Question: In what way does the history help explain the case?
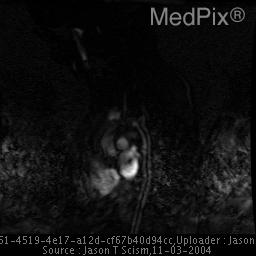
Answer: The patient's history of This case is based on a 3 year old female who at the age of 18 months underwent surgical resection with end-to-end repair of a mild preductal coarctation of the aorta just proximal to the left subclavian artery take-off. is key in understanding the case.